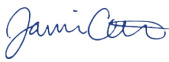
Signature of: jami cate